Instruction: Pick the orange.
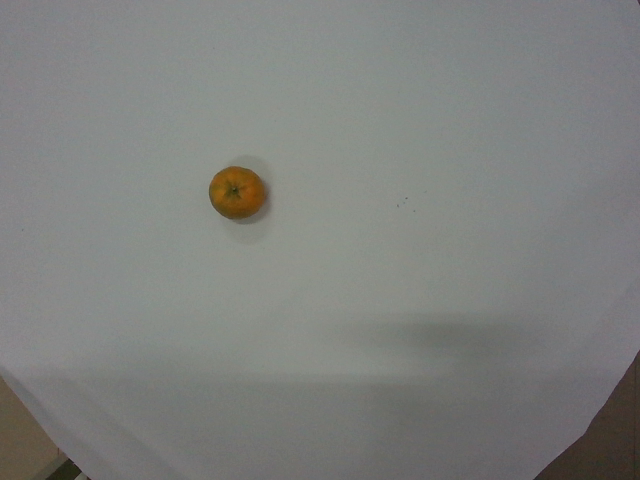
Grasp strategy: vertical